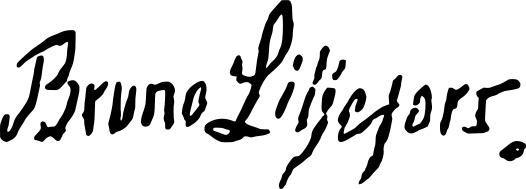
Signature of: bruno liljefors